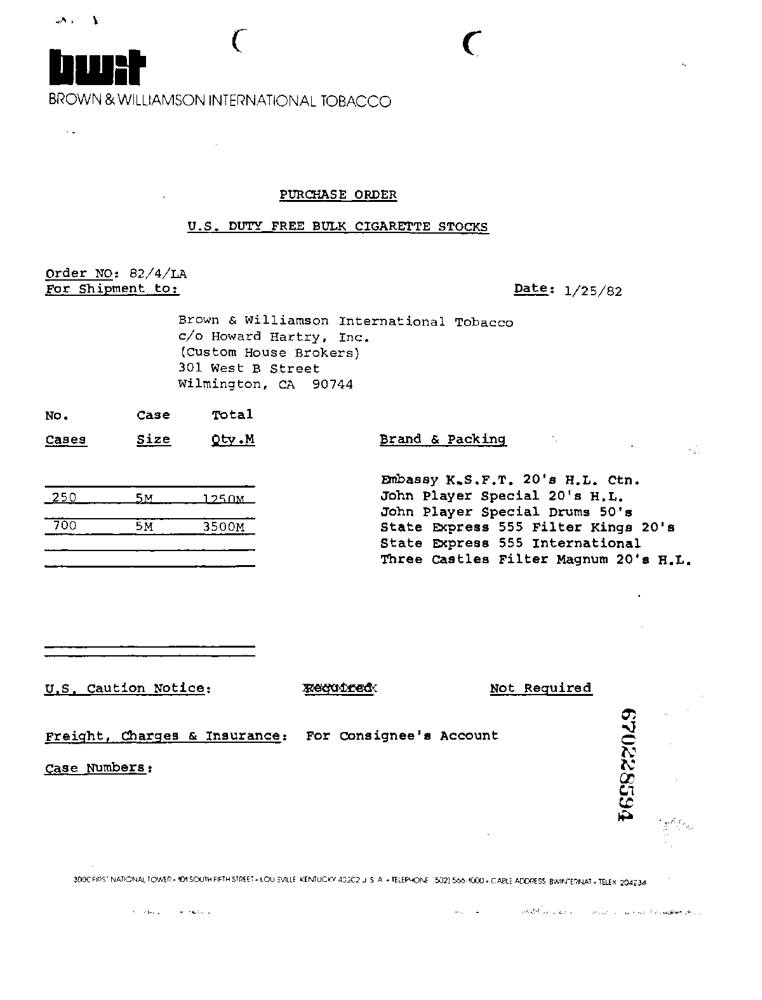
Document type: Invoice